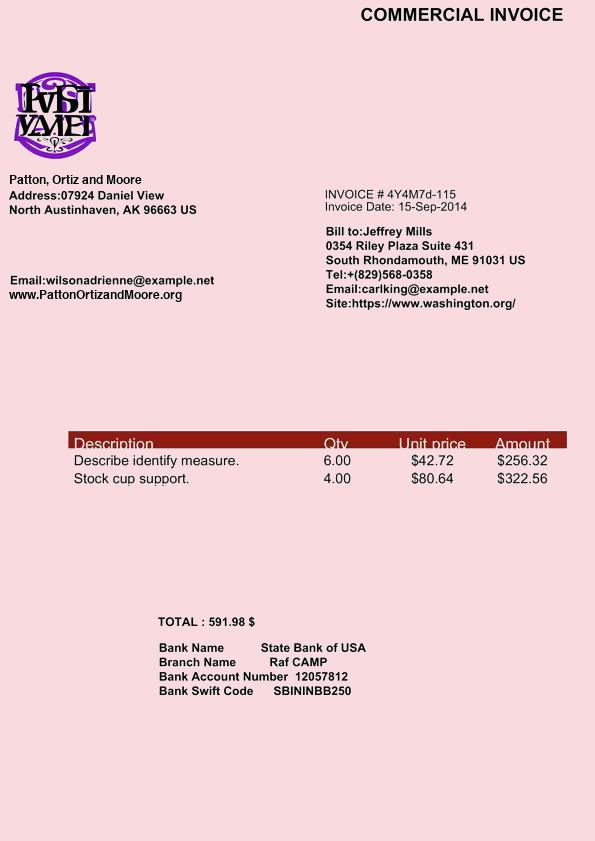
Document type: Invoice